Question: What is the earliest payment due date mentioned in the document?
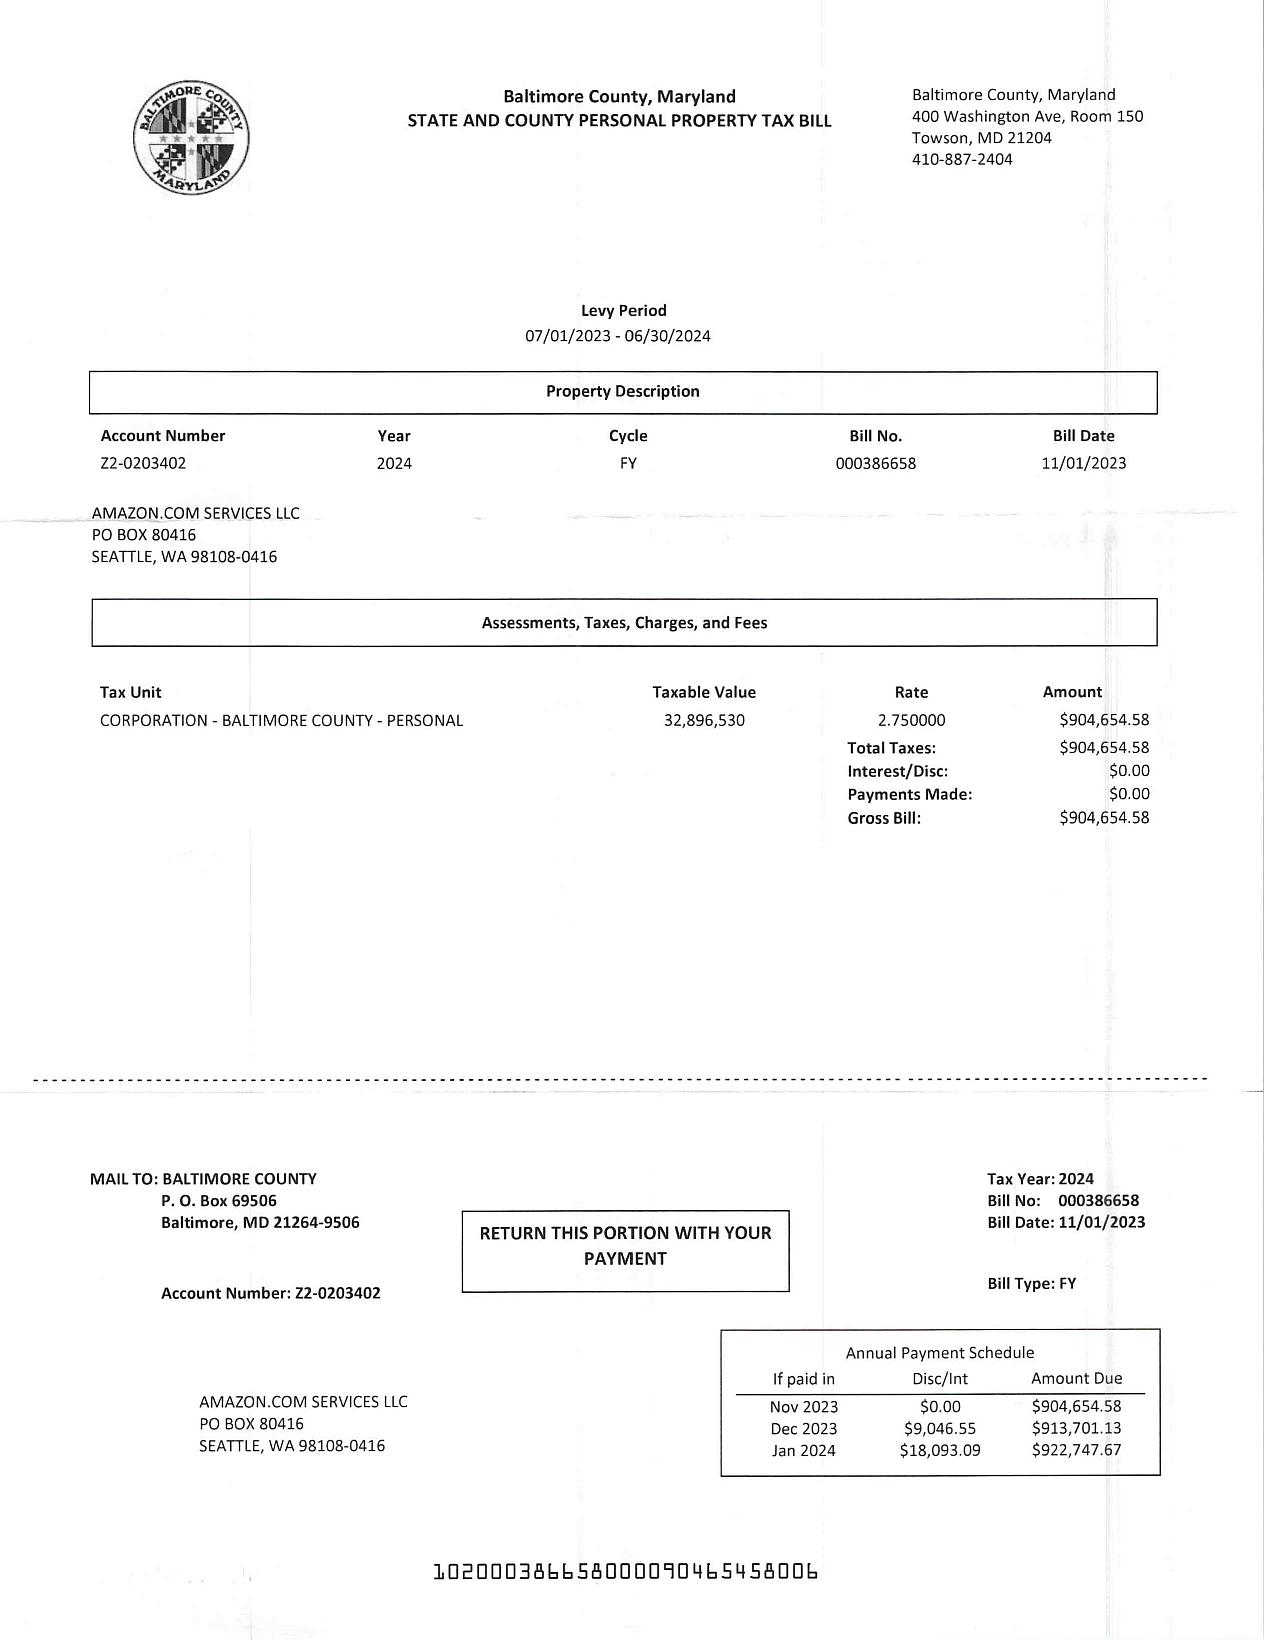
Answer: "23-Nov"